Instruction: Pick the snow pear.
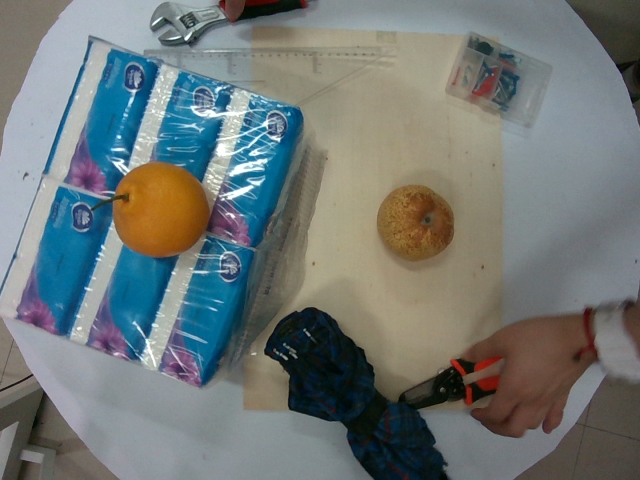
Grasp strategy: vertical